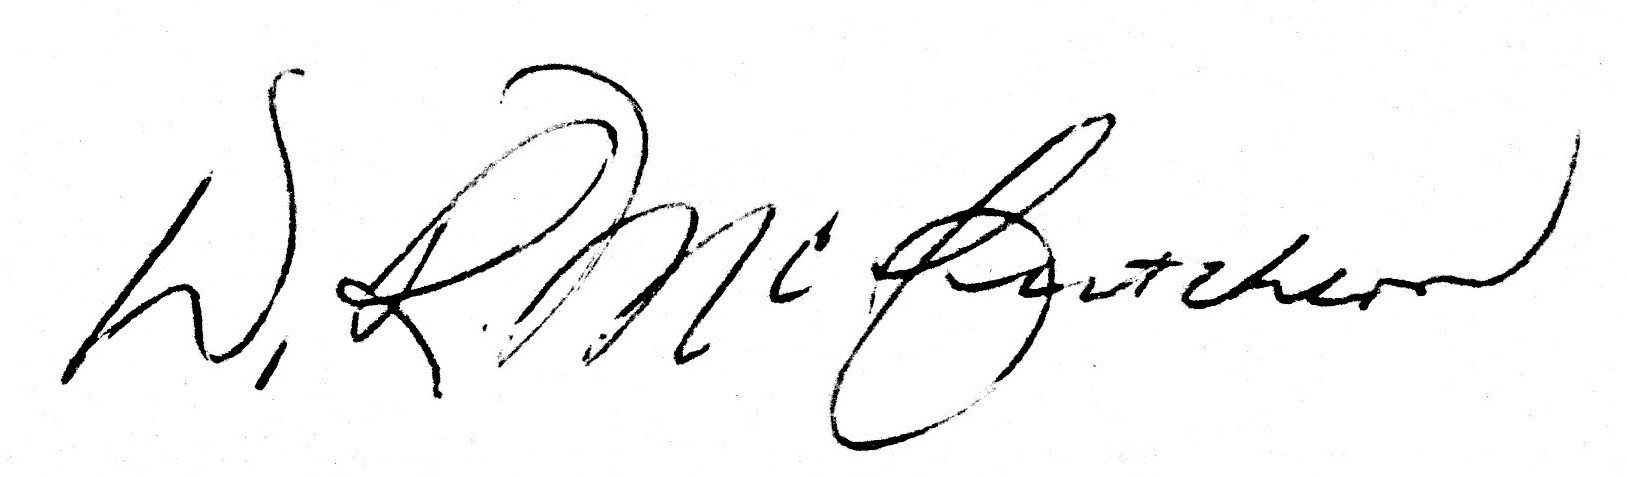
Signature of: w roy mccutcheon